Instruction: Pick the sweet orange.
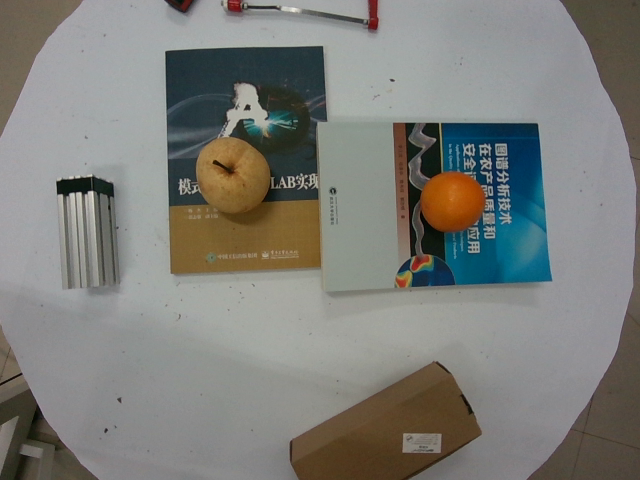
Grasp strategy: vertical